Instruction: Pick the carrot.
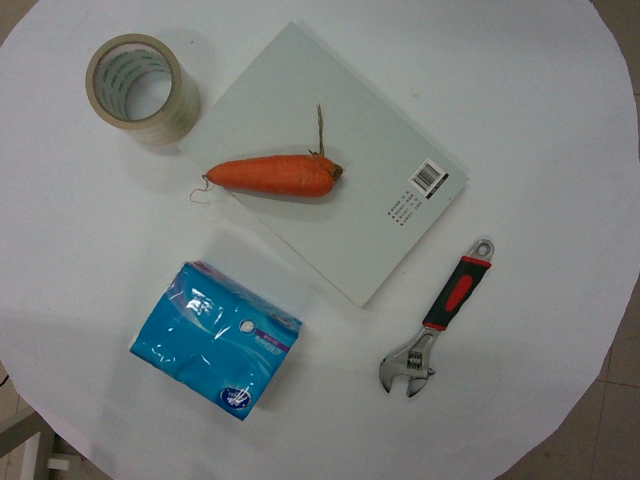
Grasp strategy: vertical